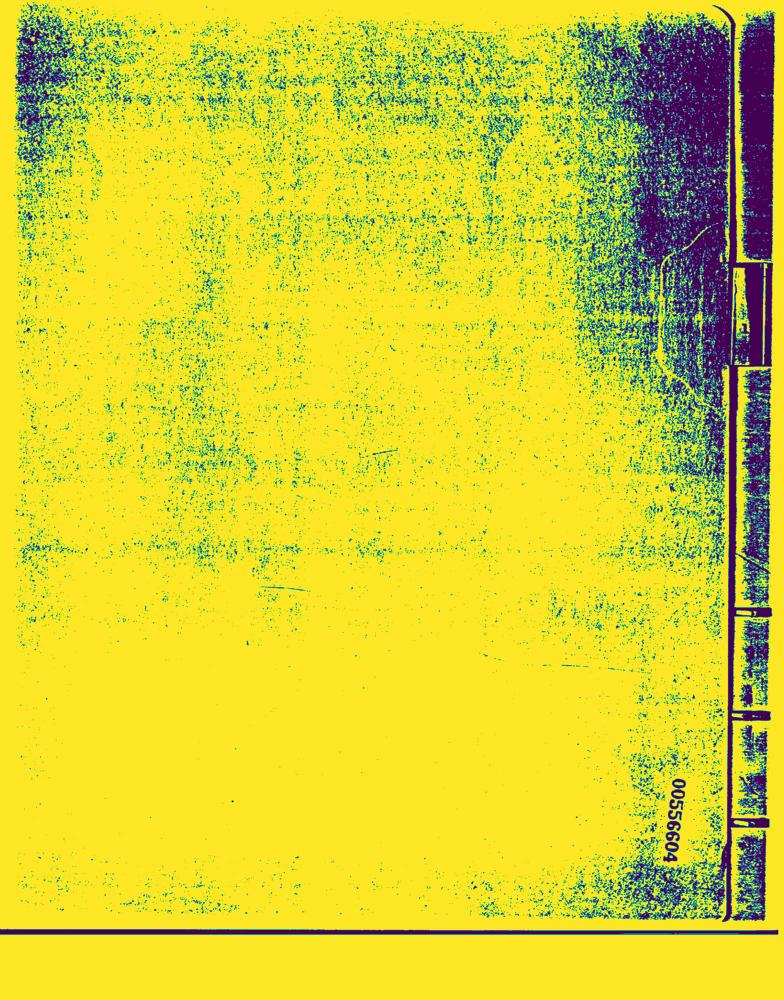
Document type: Invoice-Doc